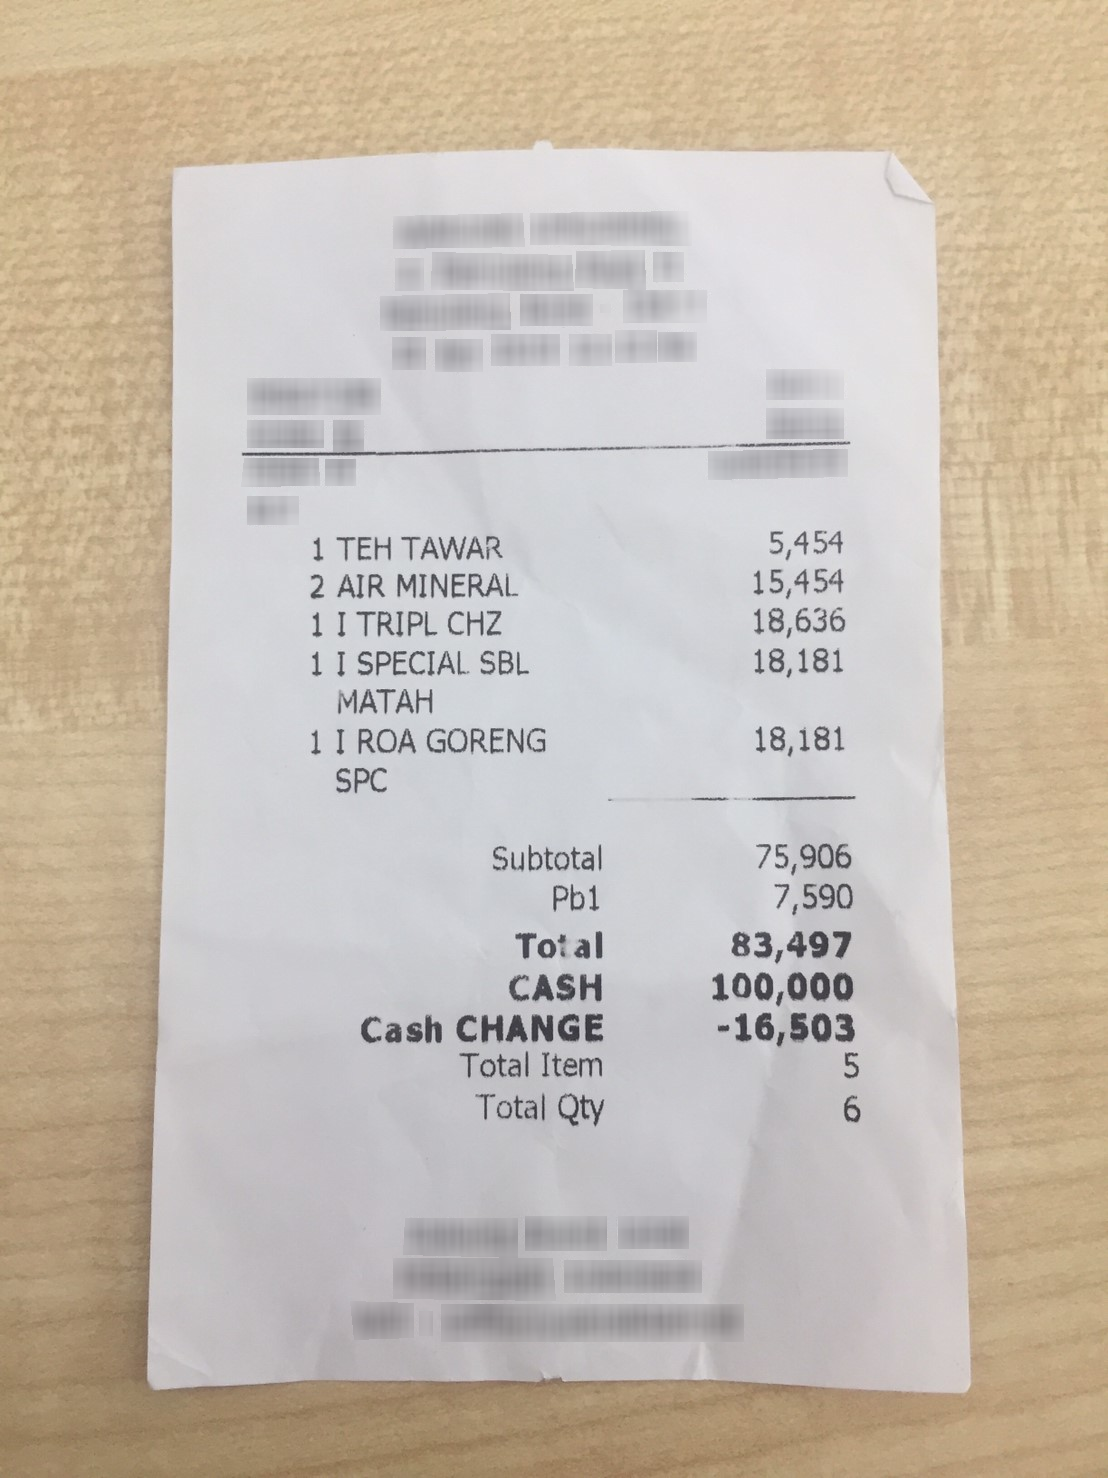
Number of items: 5
Subtotal: 75,906
Tax: 7,590
Total: 83,497
OCR text regions:
text: 1
text: TEH
text: TAWAR
text: 5,454
text: 2
text: AIR
text: MINERAL
text: 15,454
text: 1
text: I
text: TRIPL
text: CHZ
text: 18,636
text: 1
text: I
text: SPECIAL
text: SBL
text: MATAH
text: 18,181
text: 1
text: I
text: ROA
text: GORENG
text: SPC
text: 18,181
text: Subtotal
text: 75,906
text: Pb1
text: 7,590
text: Total
text: 83,497
text: CASH
text: 100,000
text: Cash
text: CHANGE
text: -16,503
text: Total
text: Item
text: 5
text: Total
text: Qty
text: 6